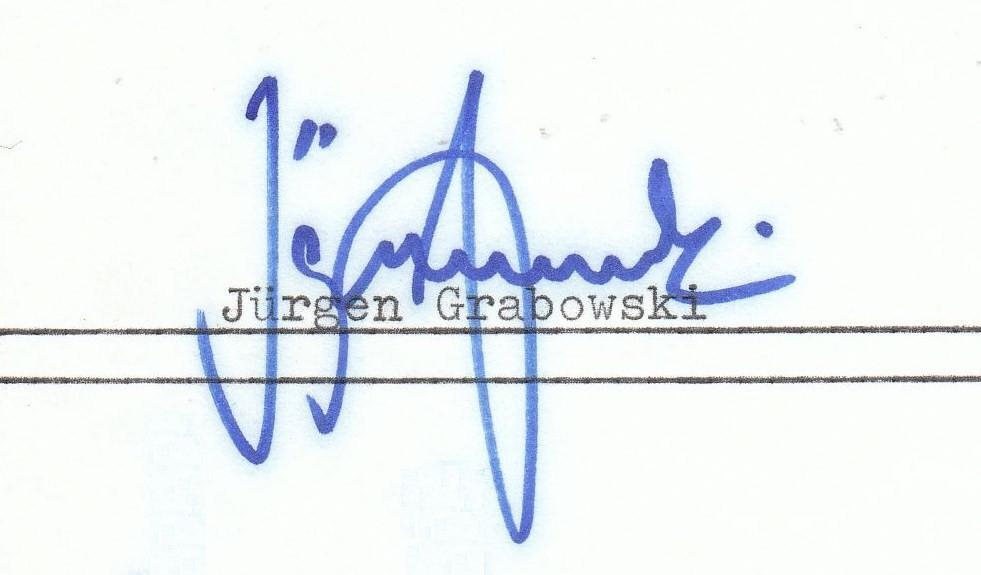
Signature of: jürgen grabowski